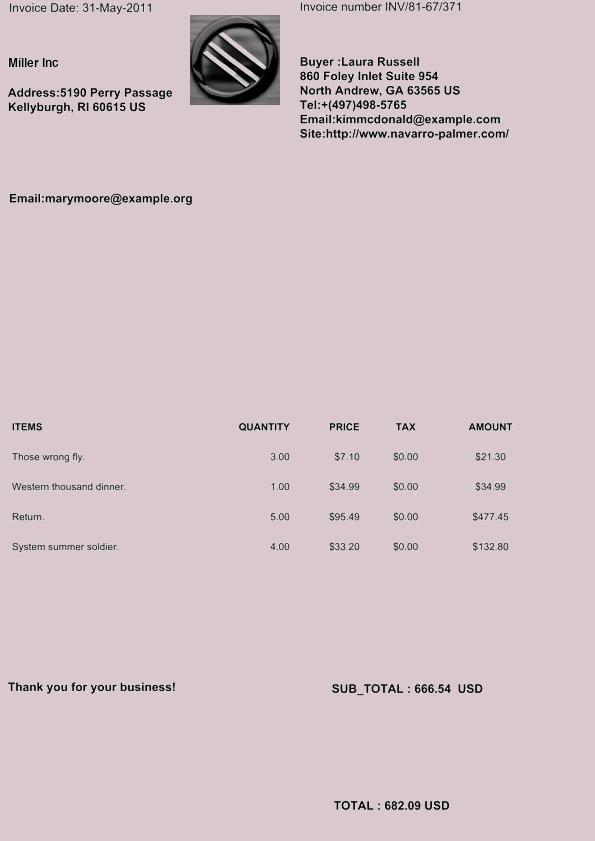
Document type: Invoice